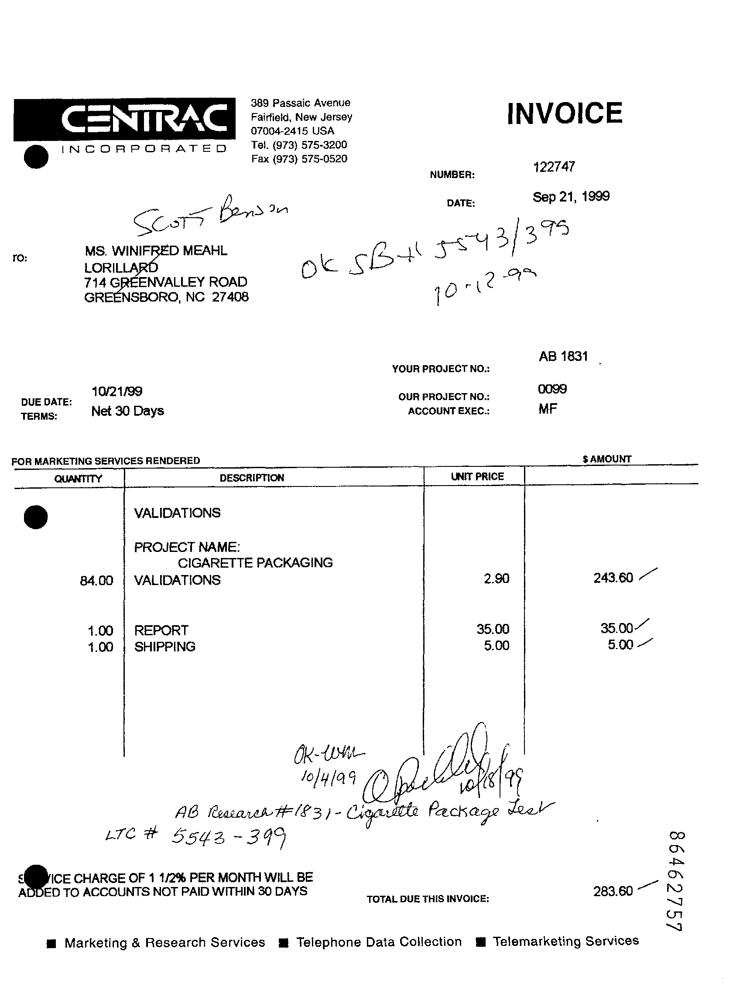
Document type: Invoice